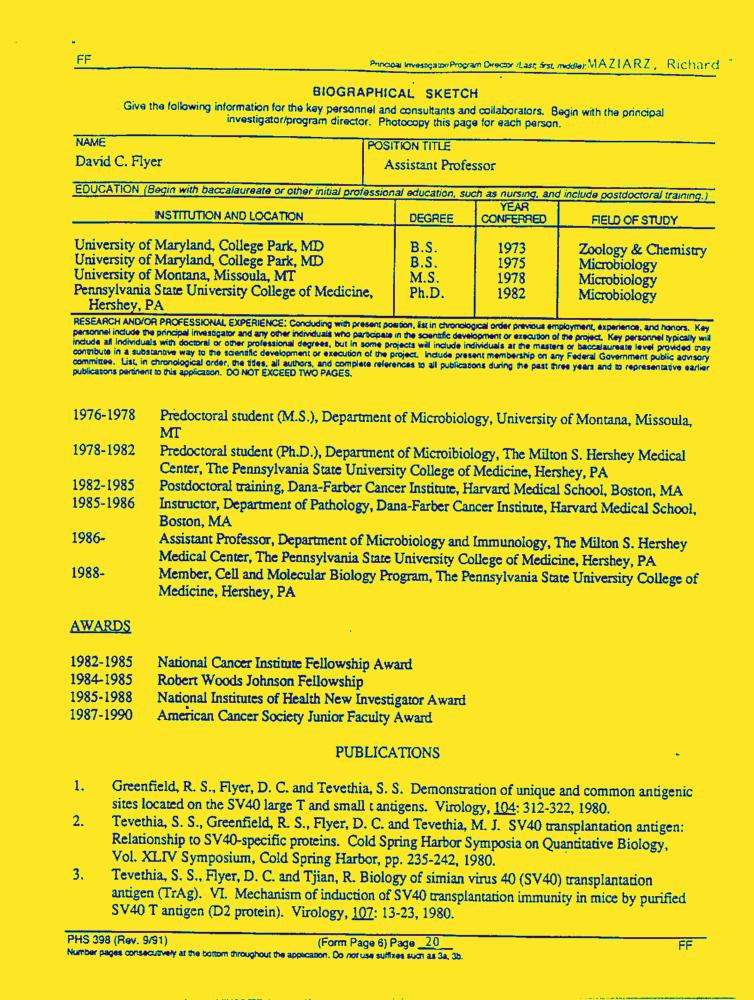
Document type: Resume-Doc